Question: What jurisdiction, city, or county is the document associated with?
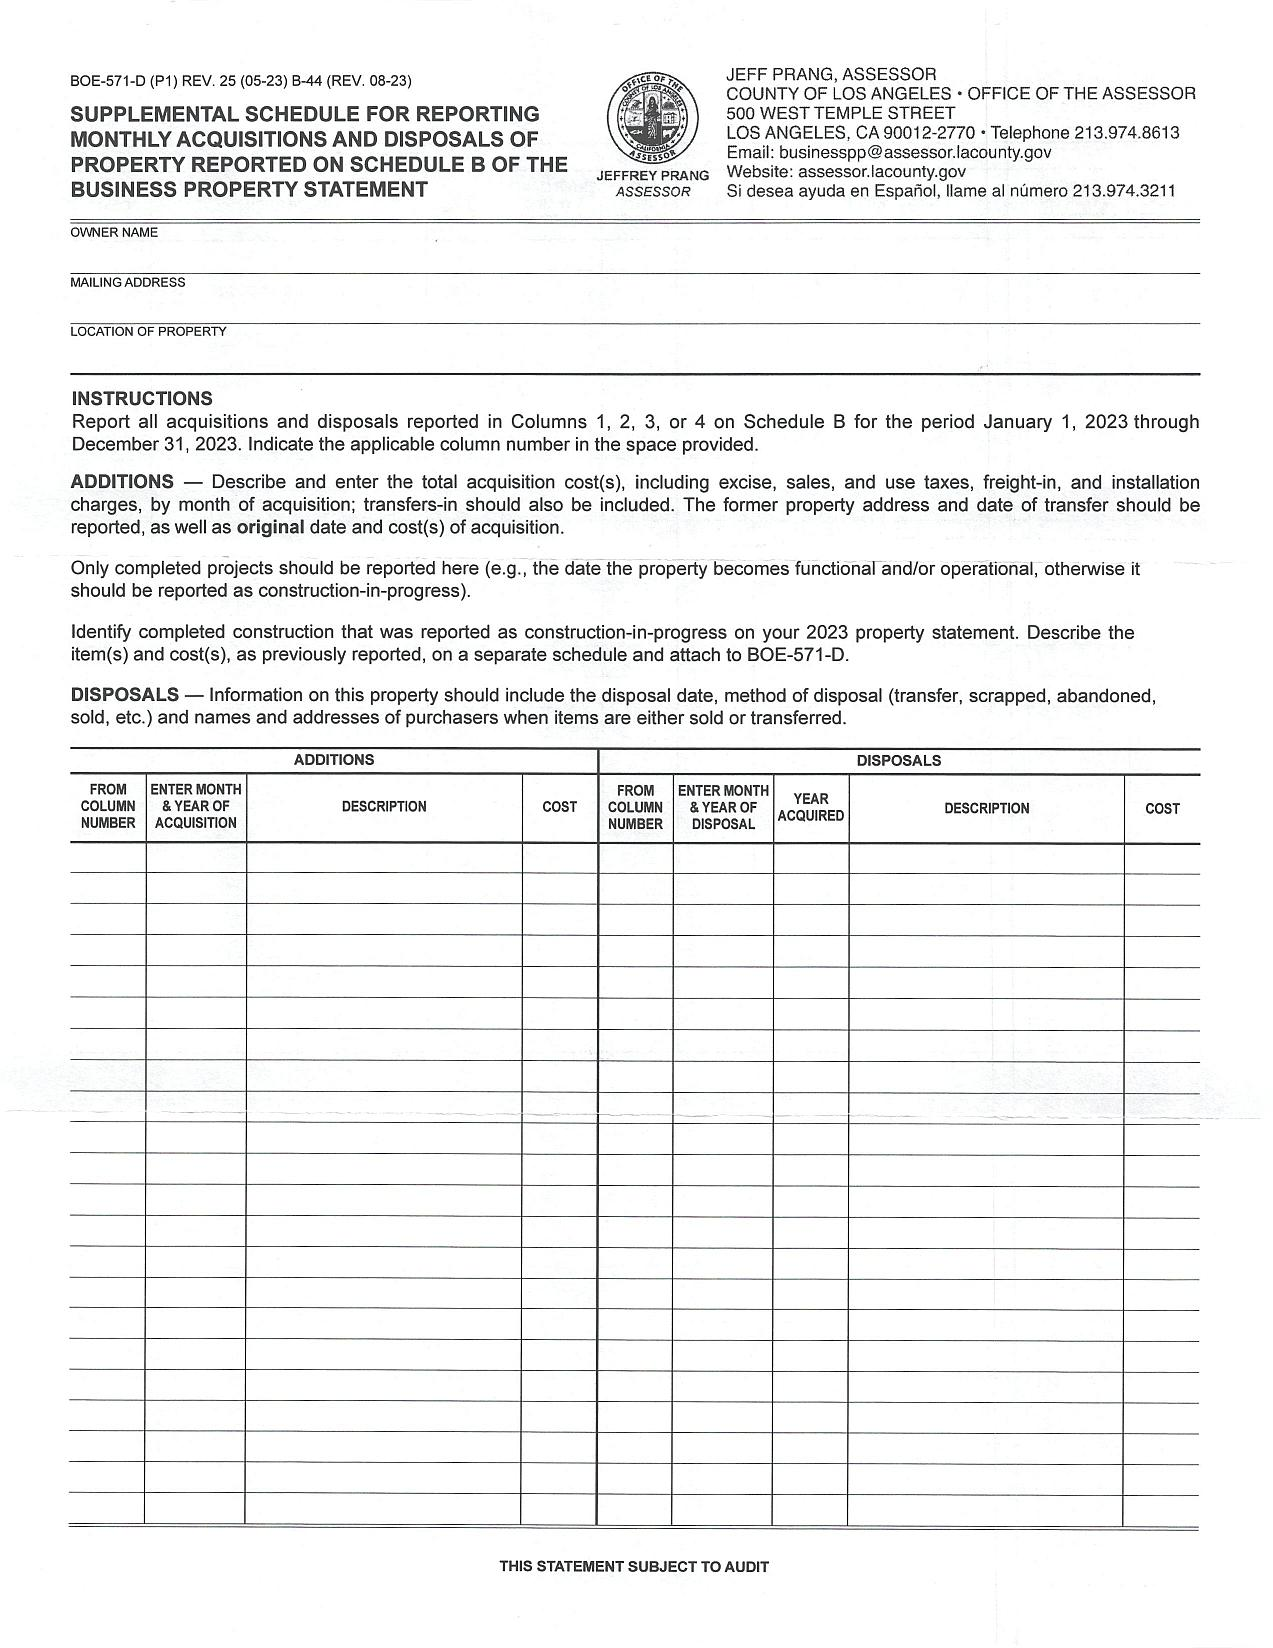
Answer: "Los Angeles County"